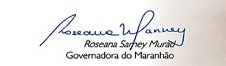
Signature of: roseana sarney